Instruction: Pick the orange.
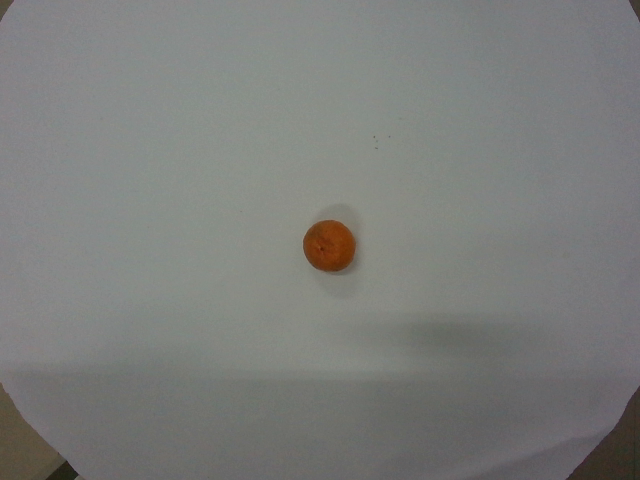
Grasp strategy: vertical